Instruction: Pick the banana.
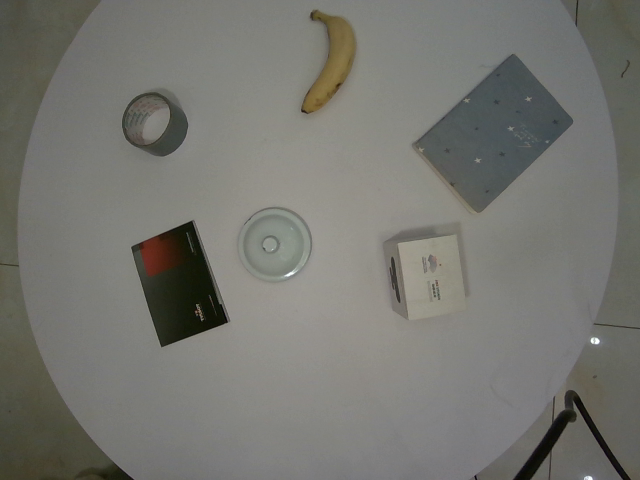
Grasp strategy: vertical